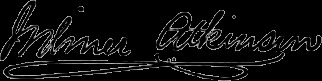
Signature of: wilmer atkinson